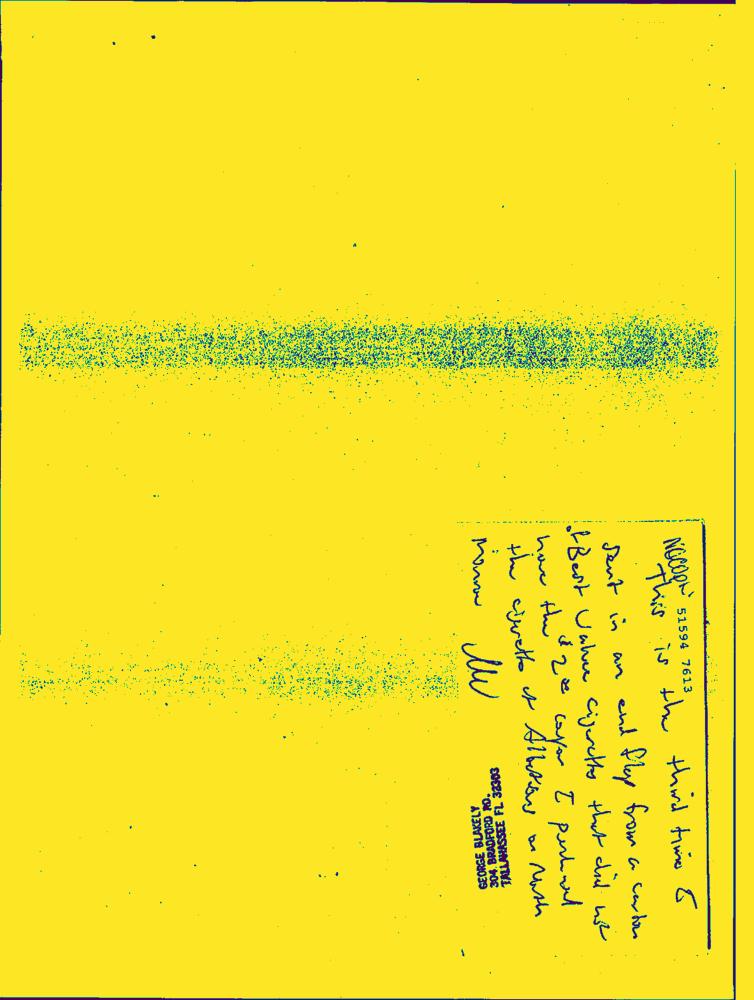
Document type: Hand-Written